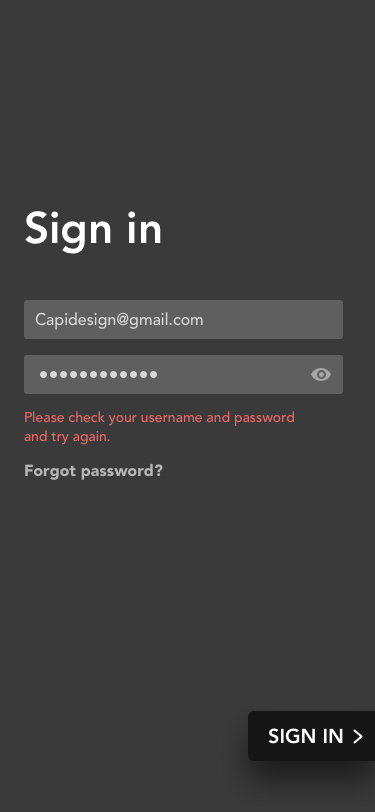
Text in this UI design:
Please check your username and password
and try again.
Forgot password?
Sign in
Capidesign@gmail.com
SIGN IN